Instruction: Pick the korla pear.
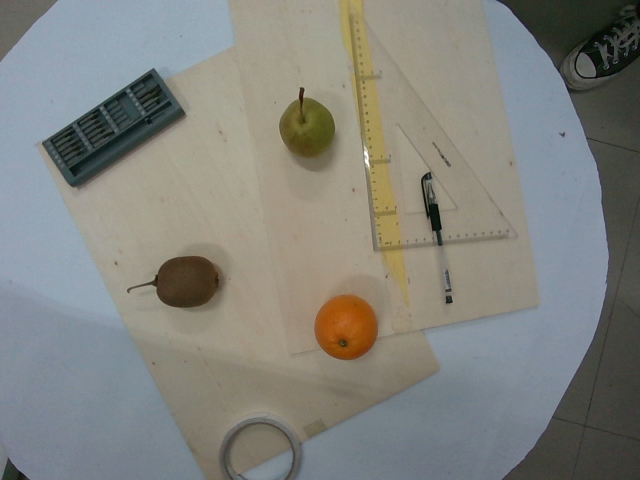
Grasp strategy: vertical